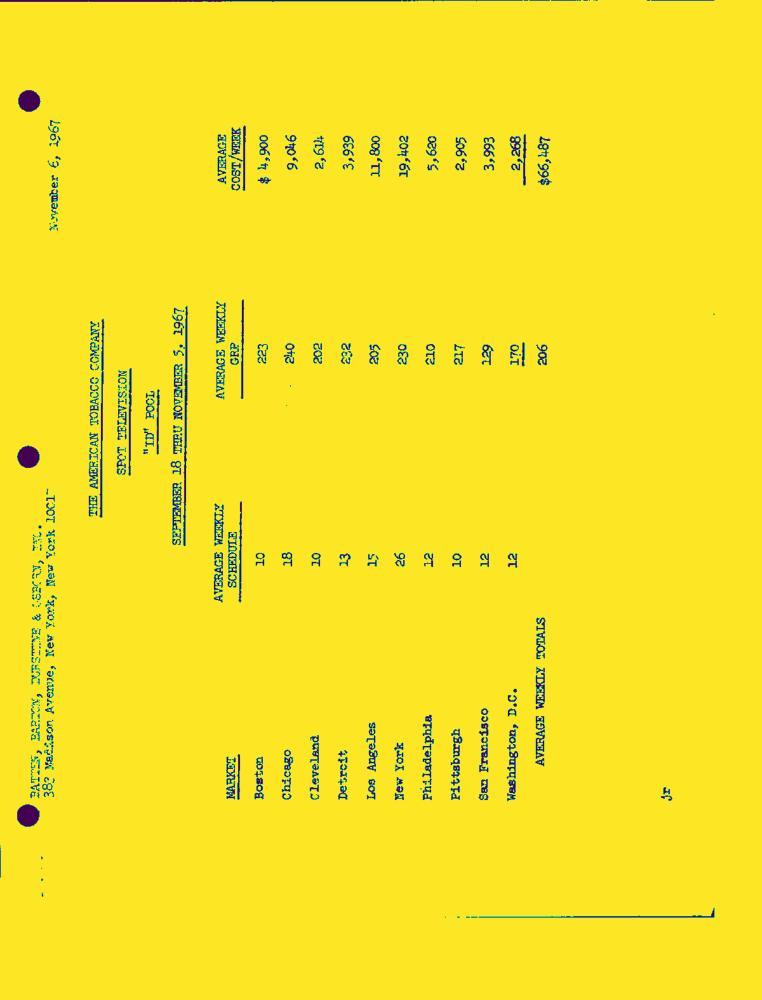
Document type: Invoice-Doc